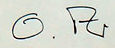
Signature of: oskar freysinger